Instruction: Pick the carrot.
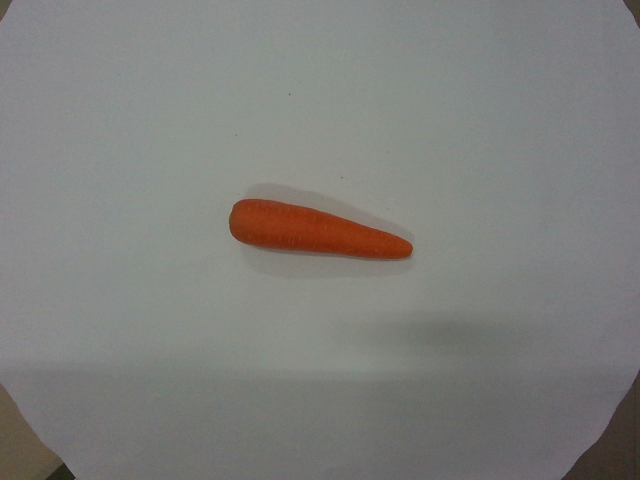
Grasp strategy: vertical